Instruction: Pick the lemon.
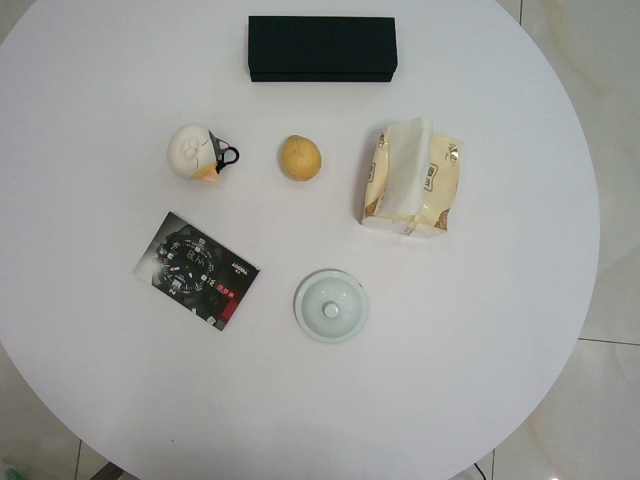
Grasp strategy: vertical